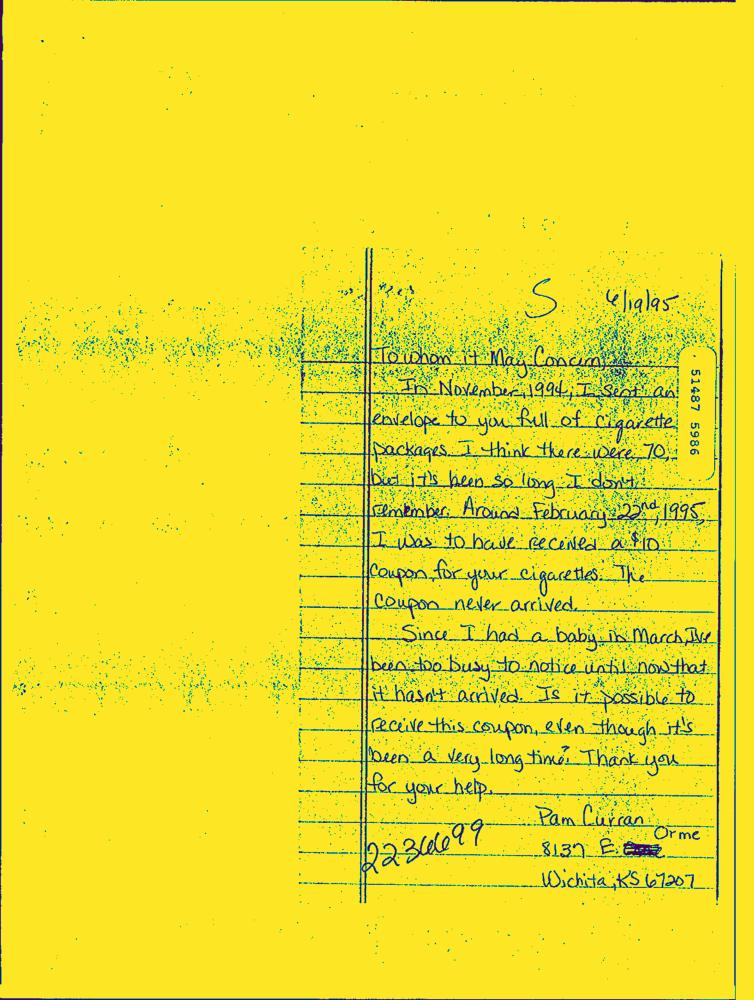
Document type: Hand-Written